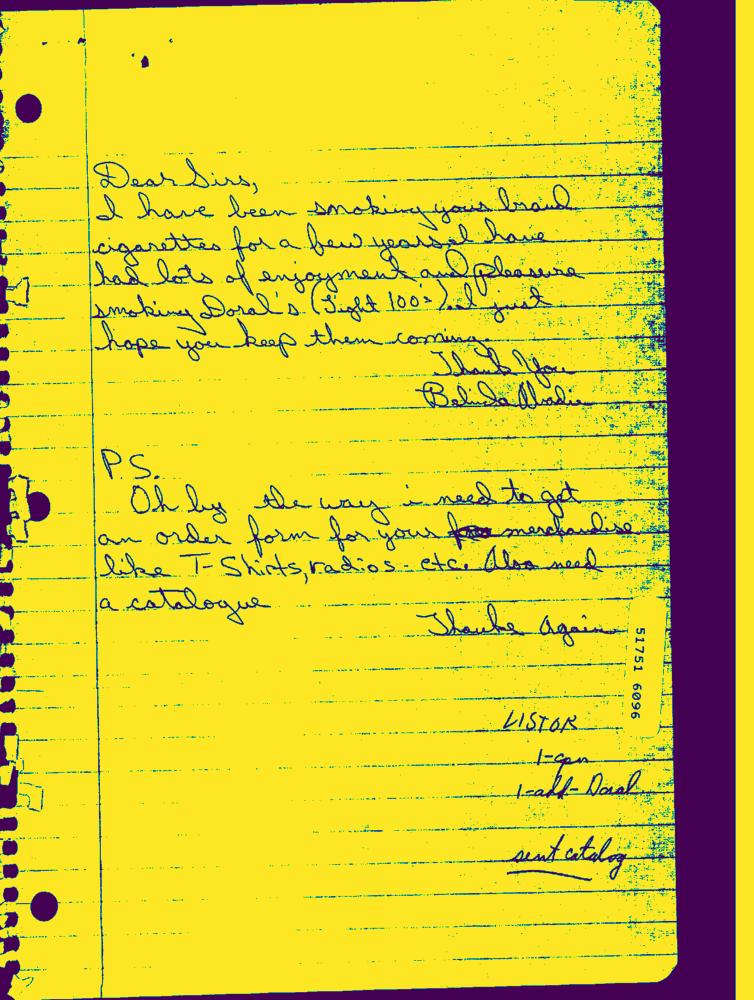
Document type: Hand-Written